Question: What do the imaging results show?
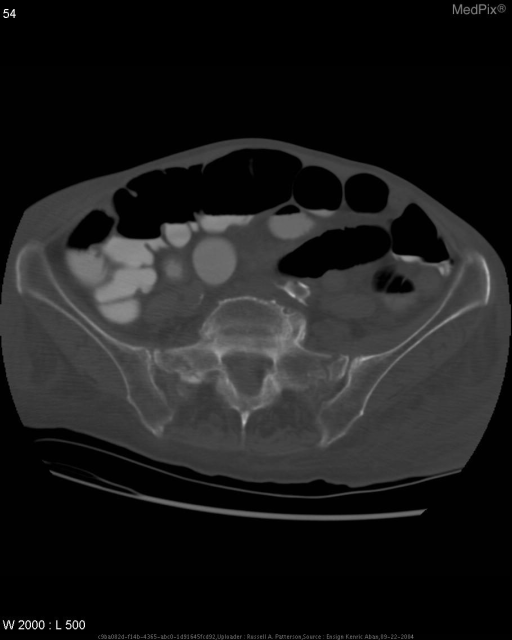
Answer: The imaging shows A-P radiograph of the pelvis can not adequately evaluate the pelvis secondary to obscuration by contrast-enhanced bowel.  No hip fracture is seen.Axial  CT of sacrum with bone windows shows shows bilateral sacral insufficiency fractures.  Coronal reformatted CT of sacrum confirms bilateral sacral fractures. Bilateral sacral fractures.